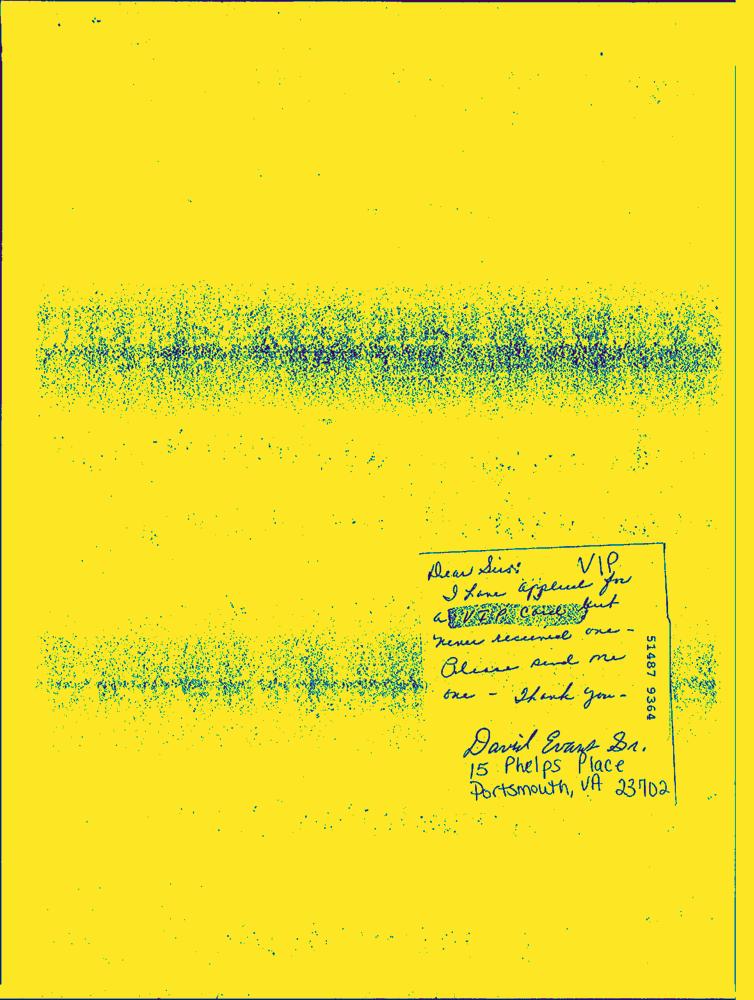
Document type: Hand-Written